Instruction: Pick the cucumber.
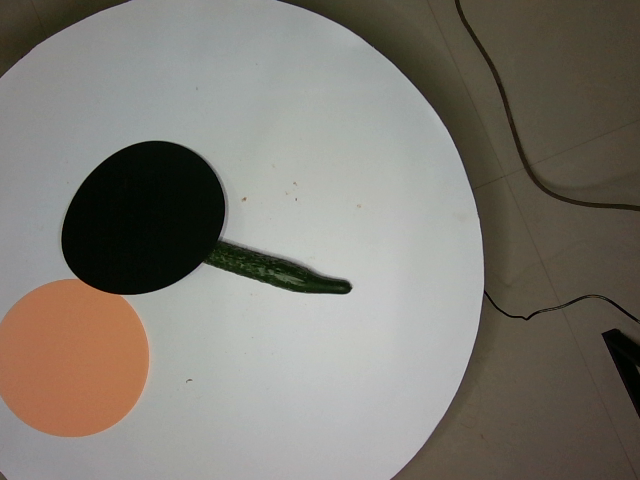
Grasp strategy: vertical